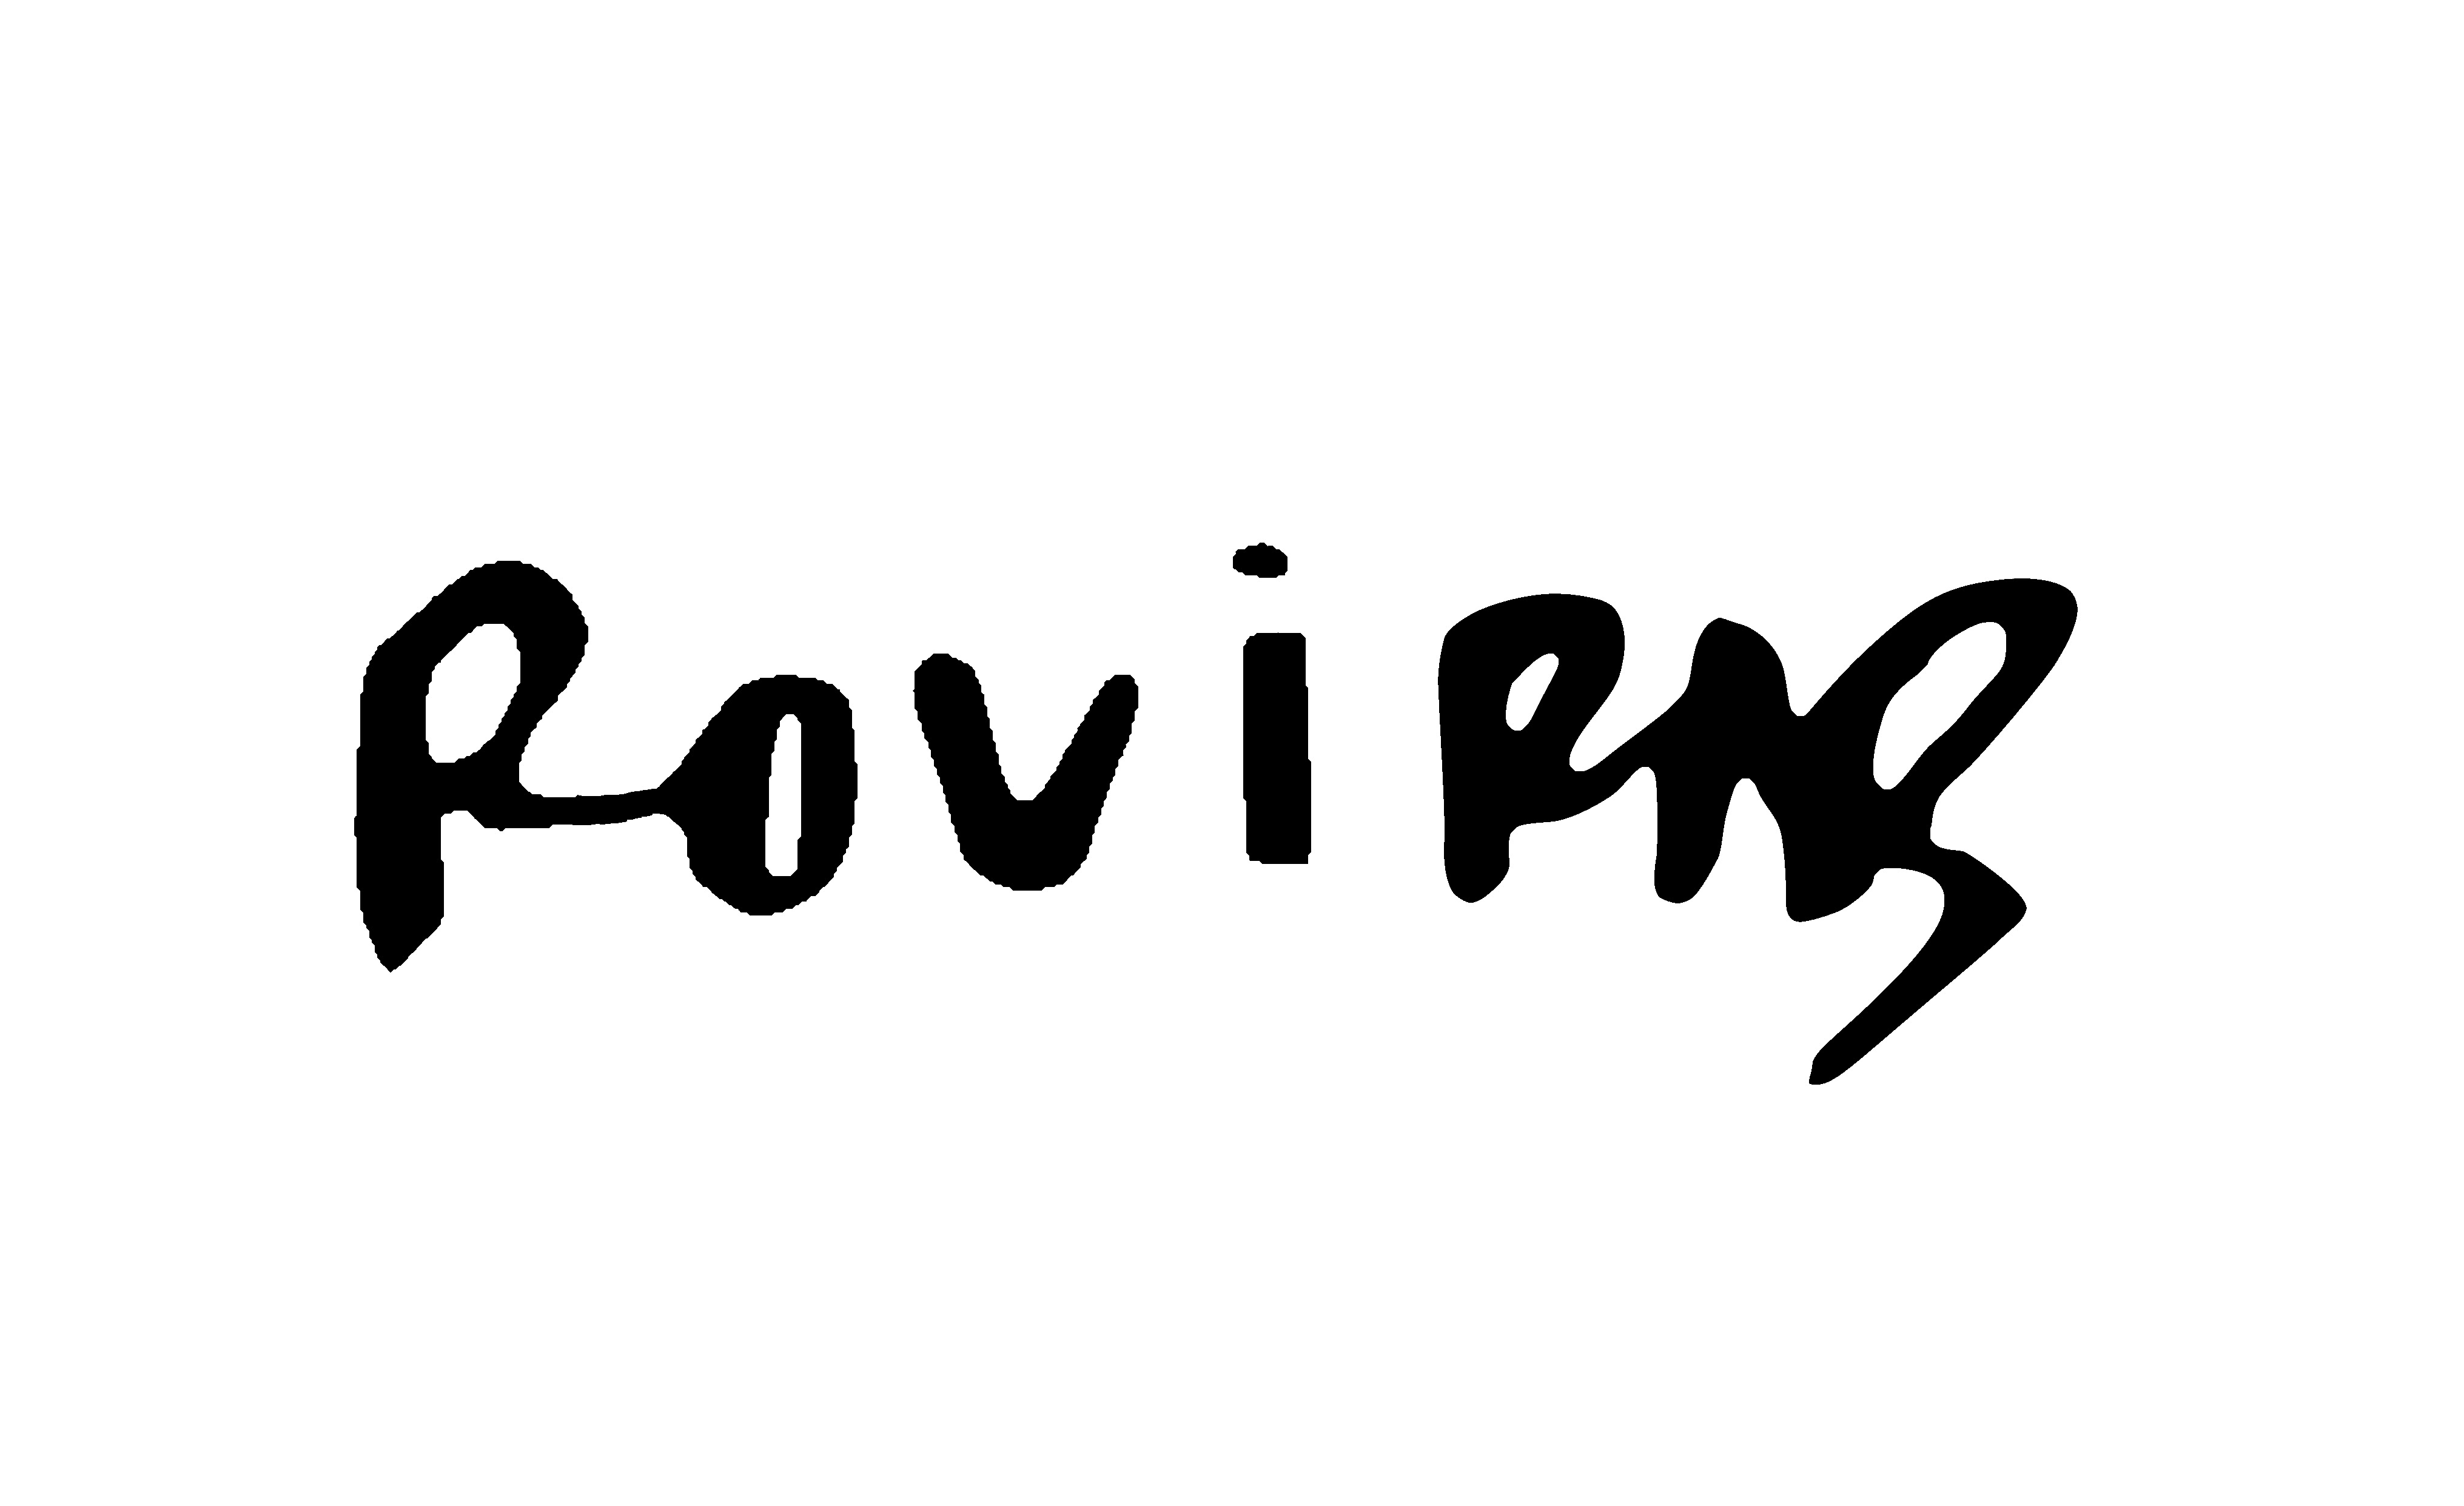
Signature of: llorenç roviras guarch